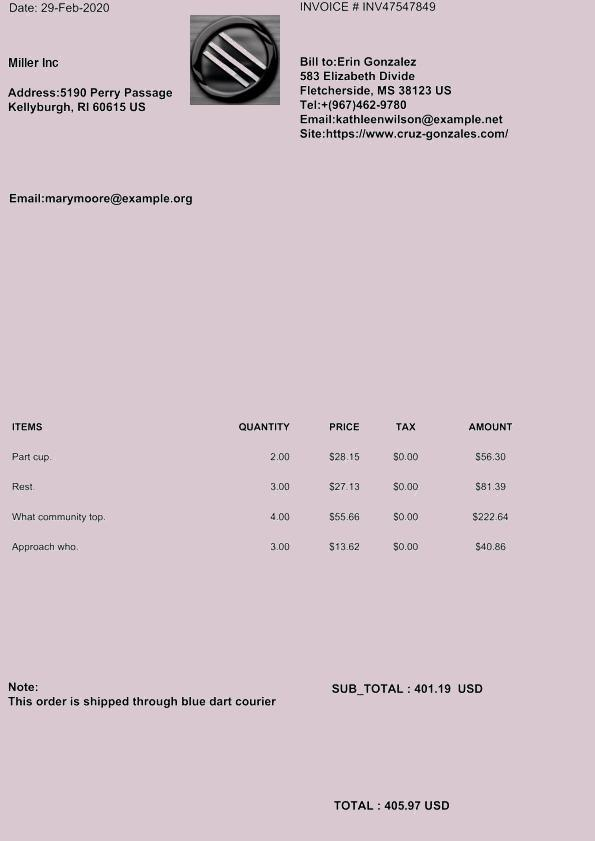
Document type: Invoice